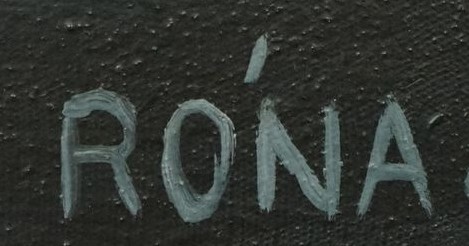
Signature of: jaroslav róna